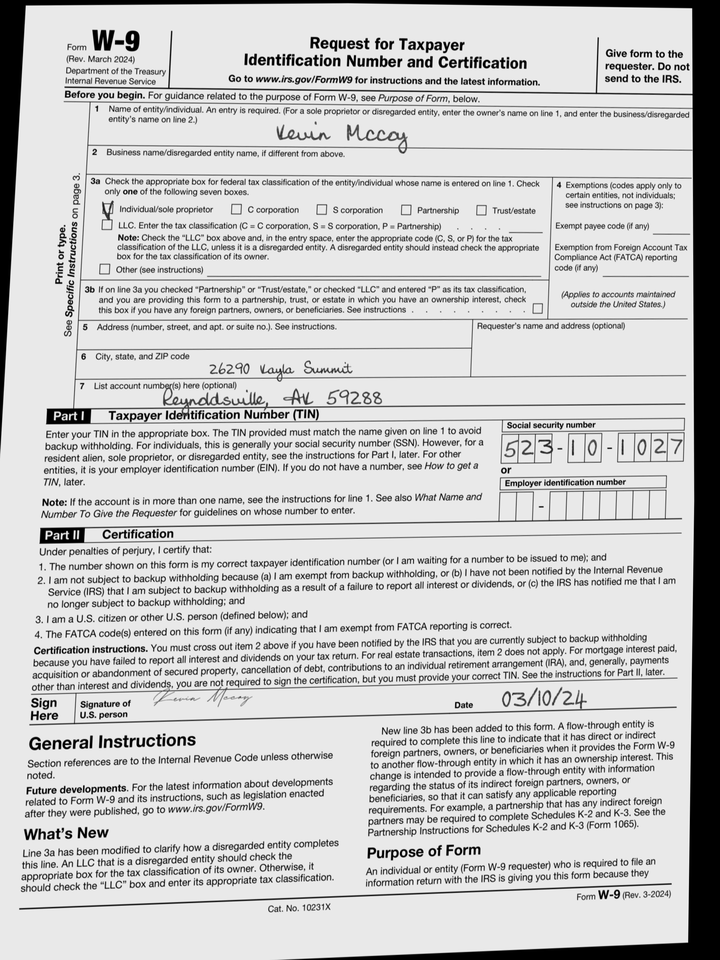
adr1: 26290 Kayla Summit
adr2: Reynoldsville, AK 59288
cbx: yes
ssn: 523101027
enm: Kevin Mccoy
sdt: 03/10/24